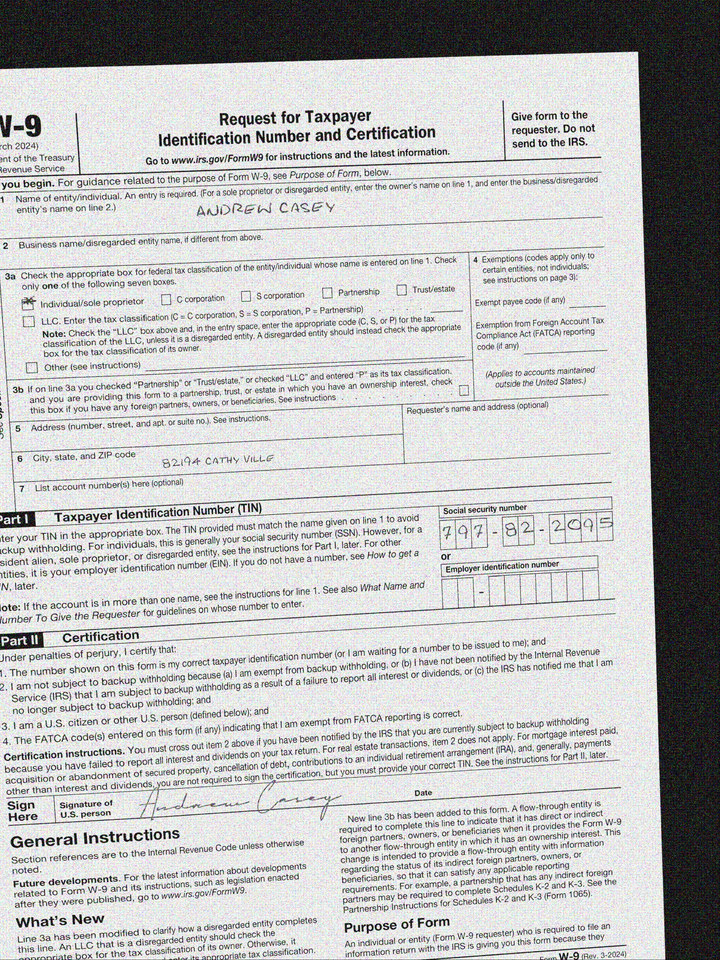
adr1: 82194 Cathy Ville
cbx: yes
ssn: 797822095
enm: Andrew Casey